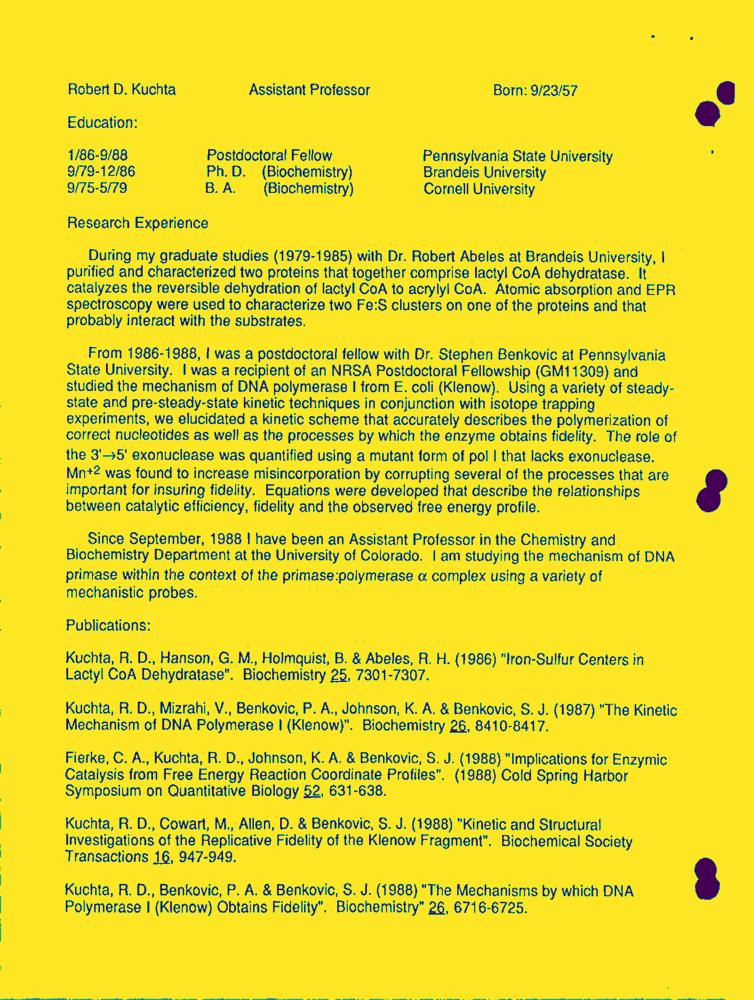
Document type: Resume-Doc